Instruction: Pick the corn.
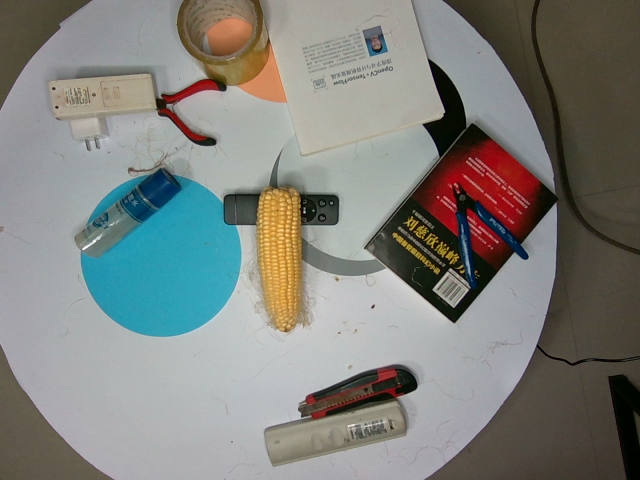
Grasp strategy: vertical